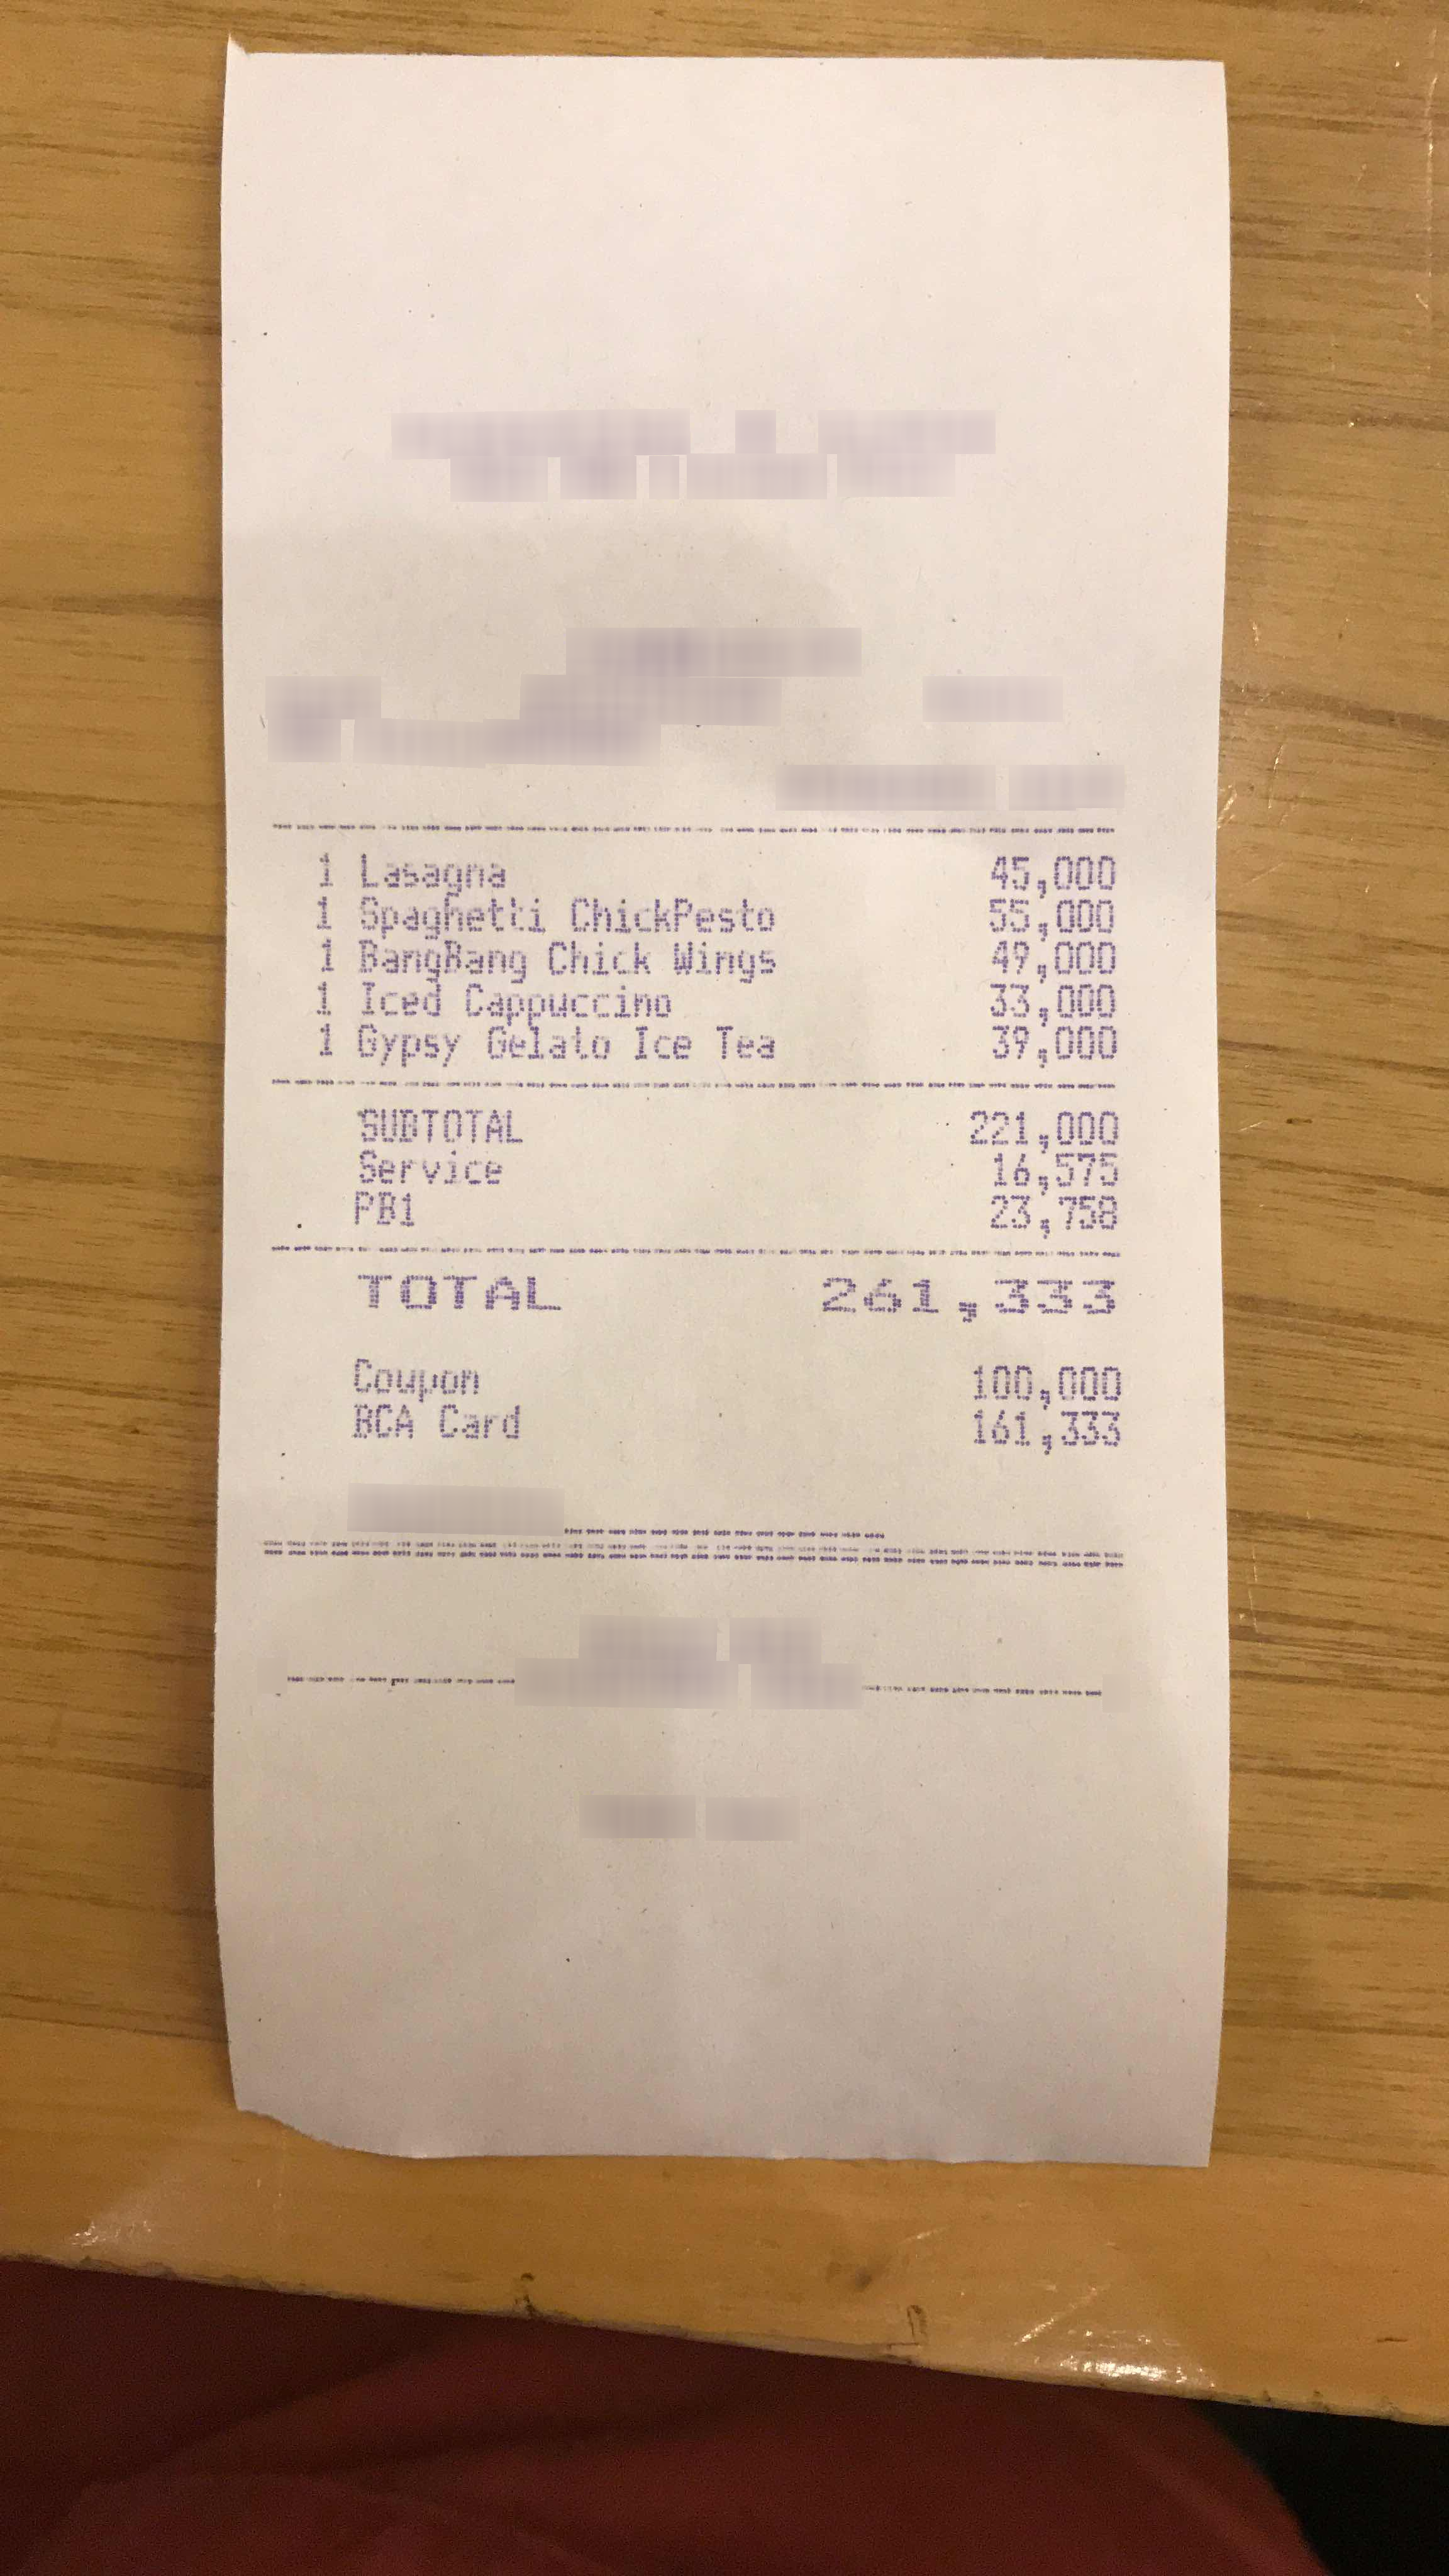
Number of items: 5
Subtotal: 221,000
Service charge: 16,575
Tax: 23,758
Total: 261,333
OCR text regions:
text: TOTAL
text: 261,333
text: Coupon
text: 100,000
text: BCA
text: Card
text: 161,333
text: SUBTOTAL
text: 221,000
text: Service
text: 16,575
text: PB1
text: 23,758
text: 1
text: Lasagna
text: 45,000
text: 1
text: Spaghetti
text: ChickPesto
text: 55,000
text: 1
text: BangBang
text: Chick
text: Wings
text: 49,000
text: 1
text: Iced
text: Cappuccino
text: 33,000
text: 1
text: Gypsy
text: Gelato
text: Ice
text: Tea
text: 39,000